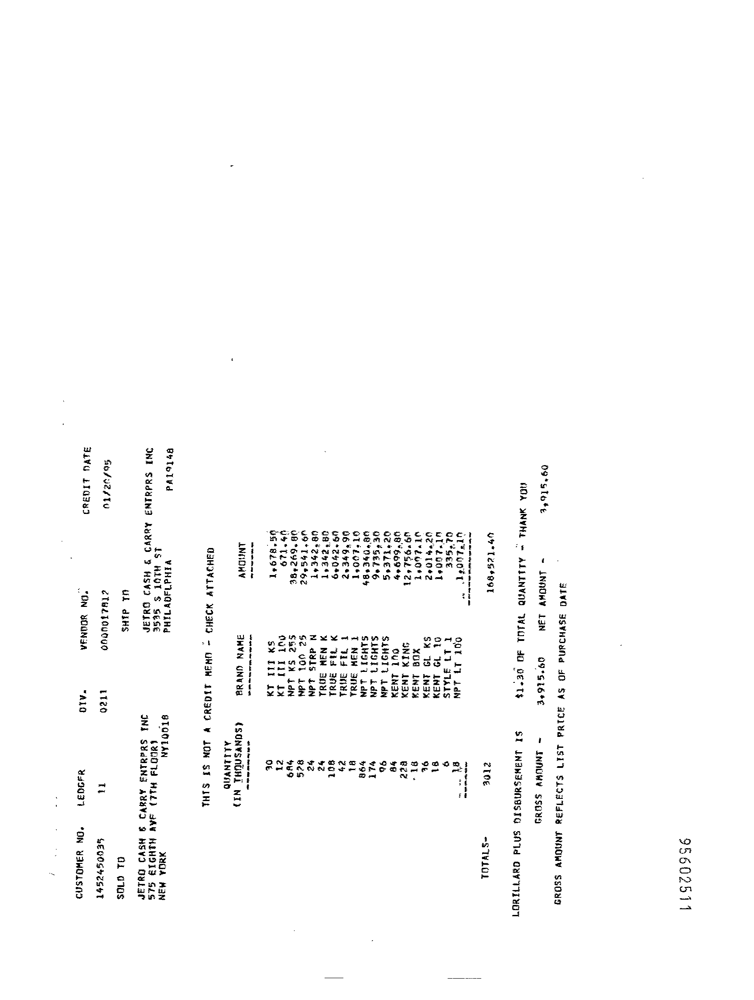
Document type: Invoice